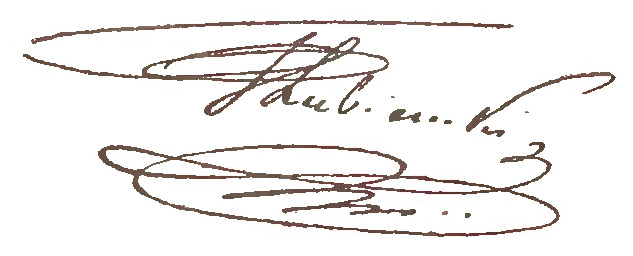
Signature of: tomasz łubieński